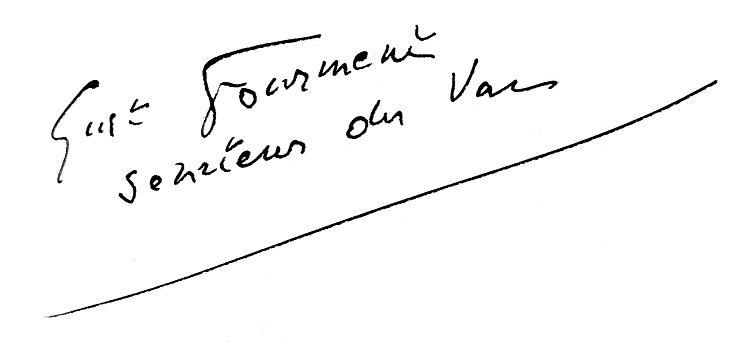
Signature of: gustave fourment